Question: What type of tax is indicated in the document, personal property or real estate?
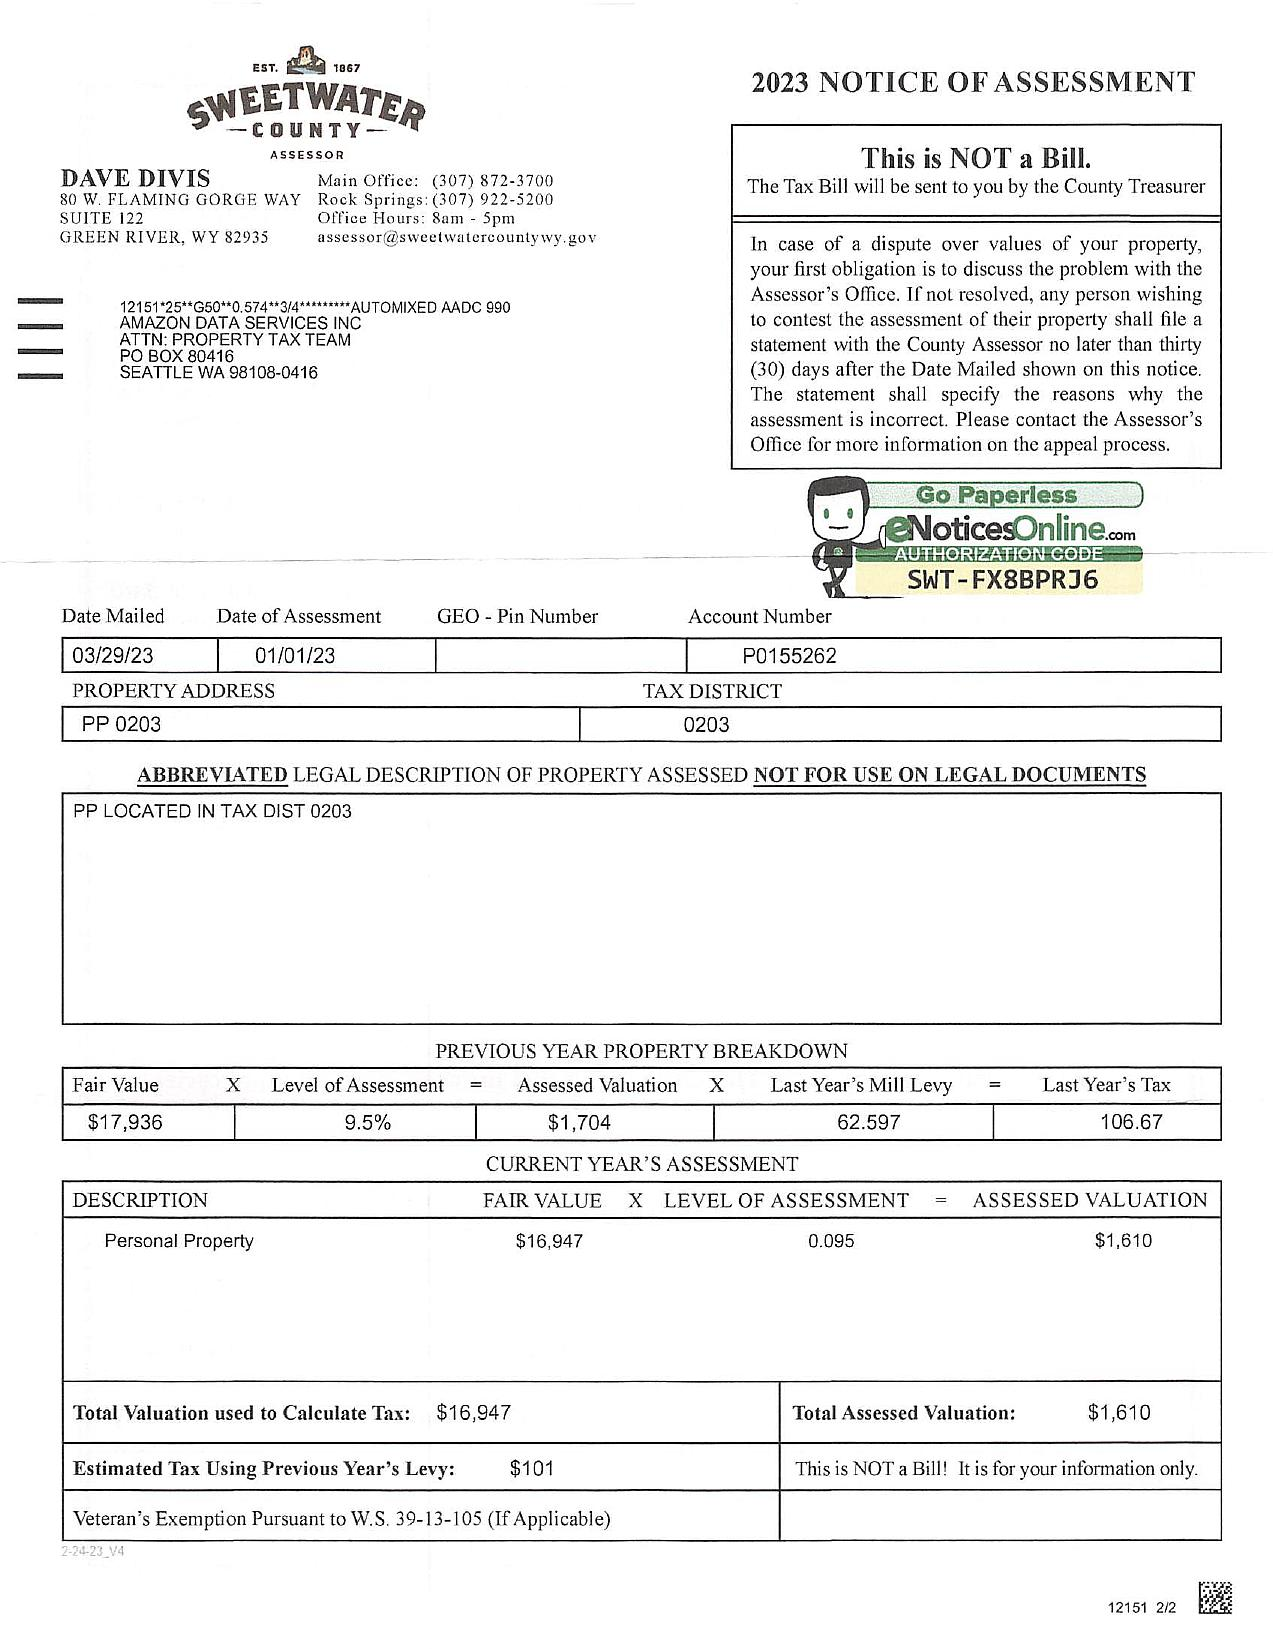
Answer: "Personal Property"